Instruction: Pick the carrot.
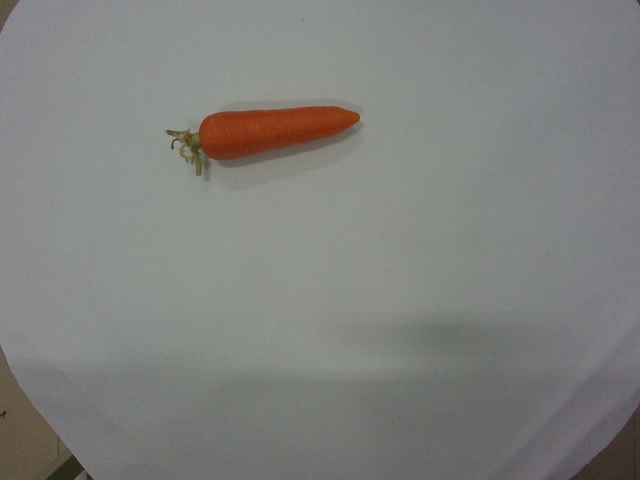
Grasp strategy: vertical